Question: What type of tax is indicated in the document, personal property or real estate?
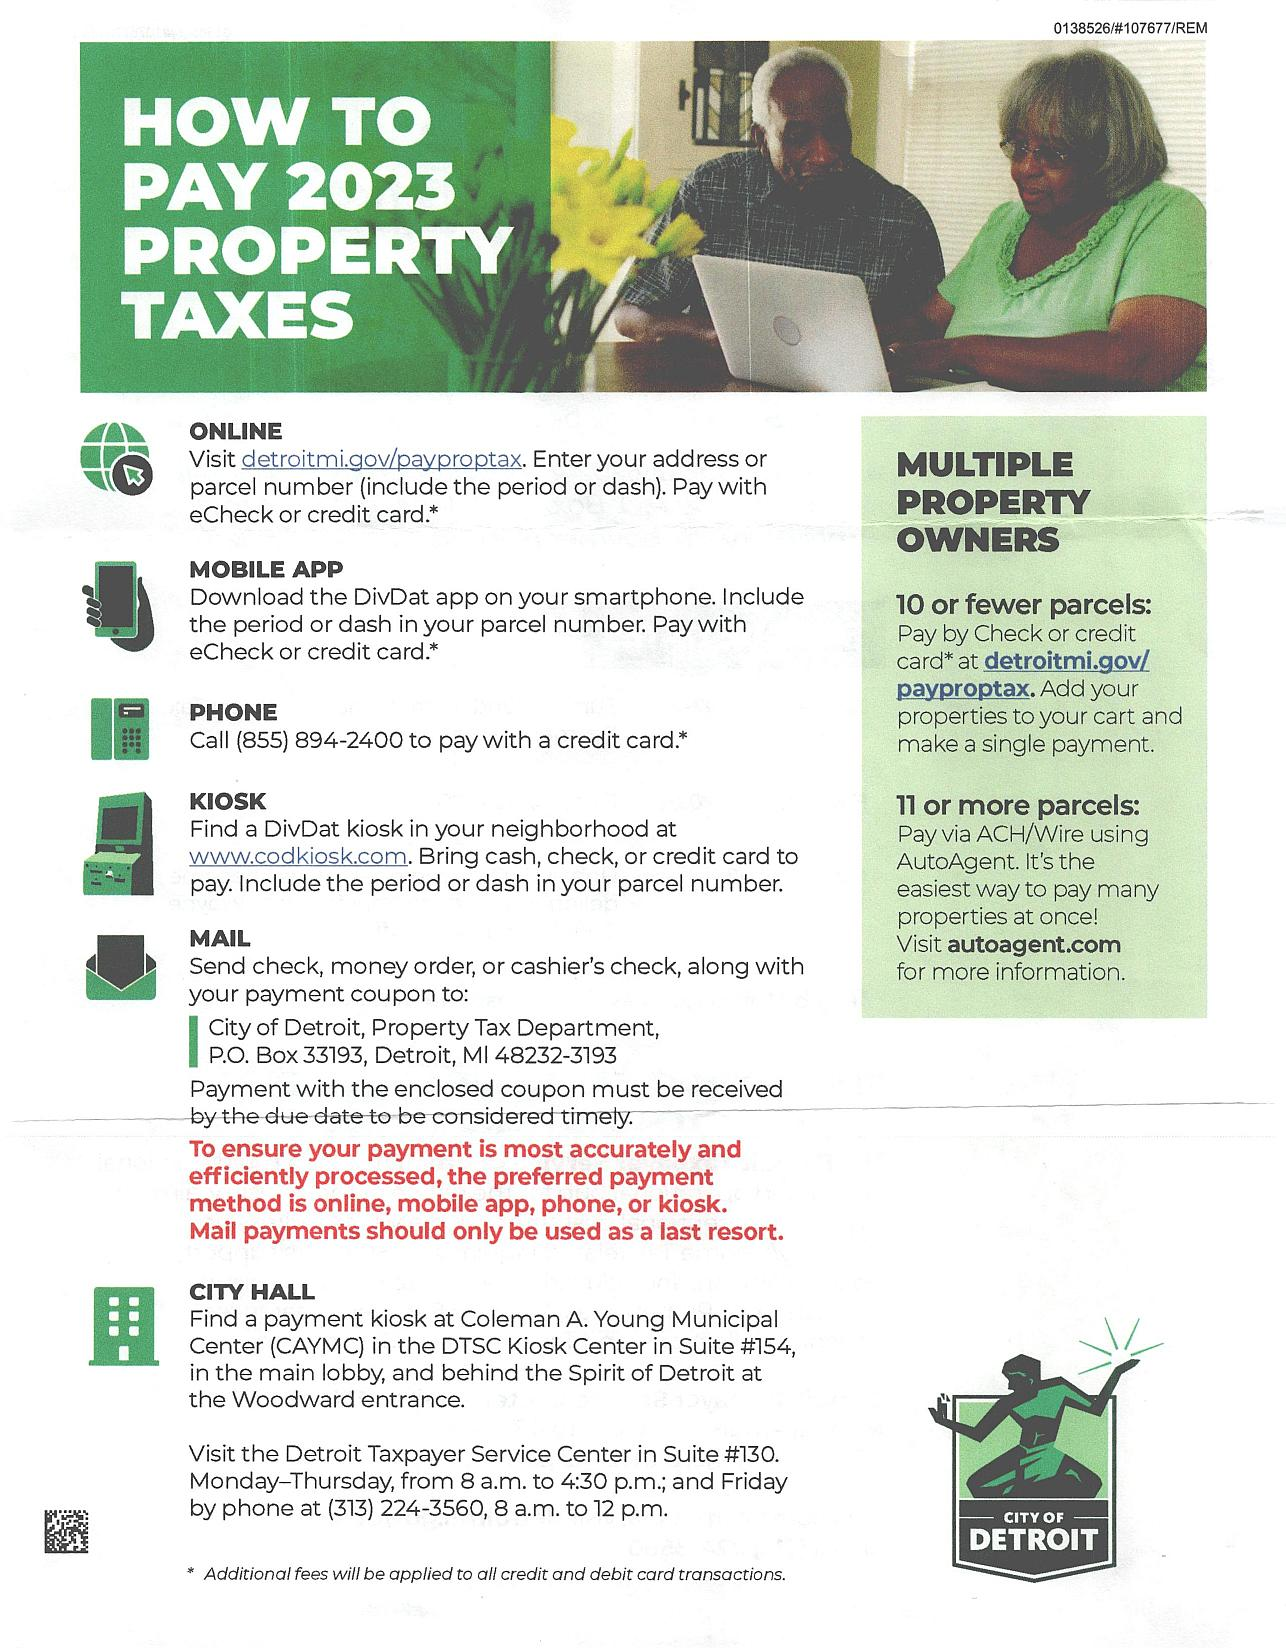
Answer: "Real Estate Tax"